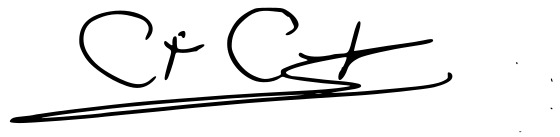
Signature of: césar guillermo castillo reyes